Question: By what date must an appeal be filed according to the document?
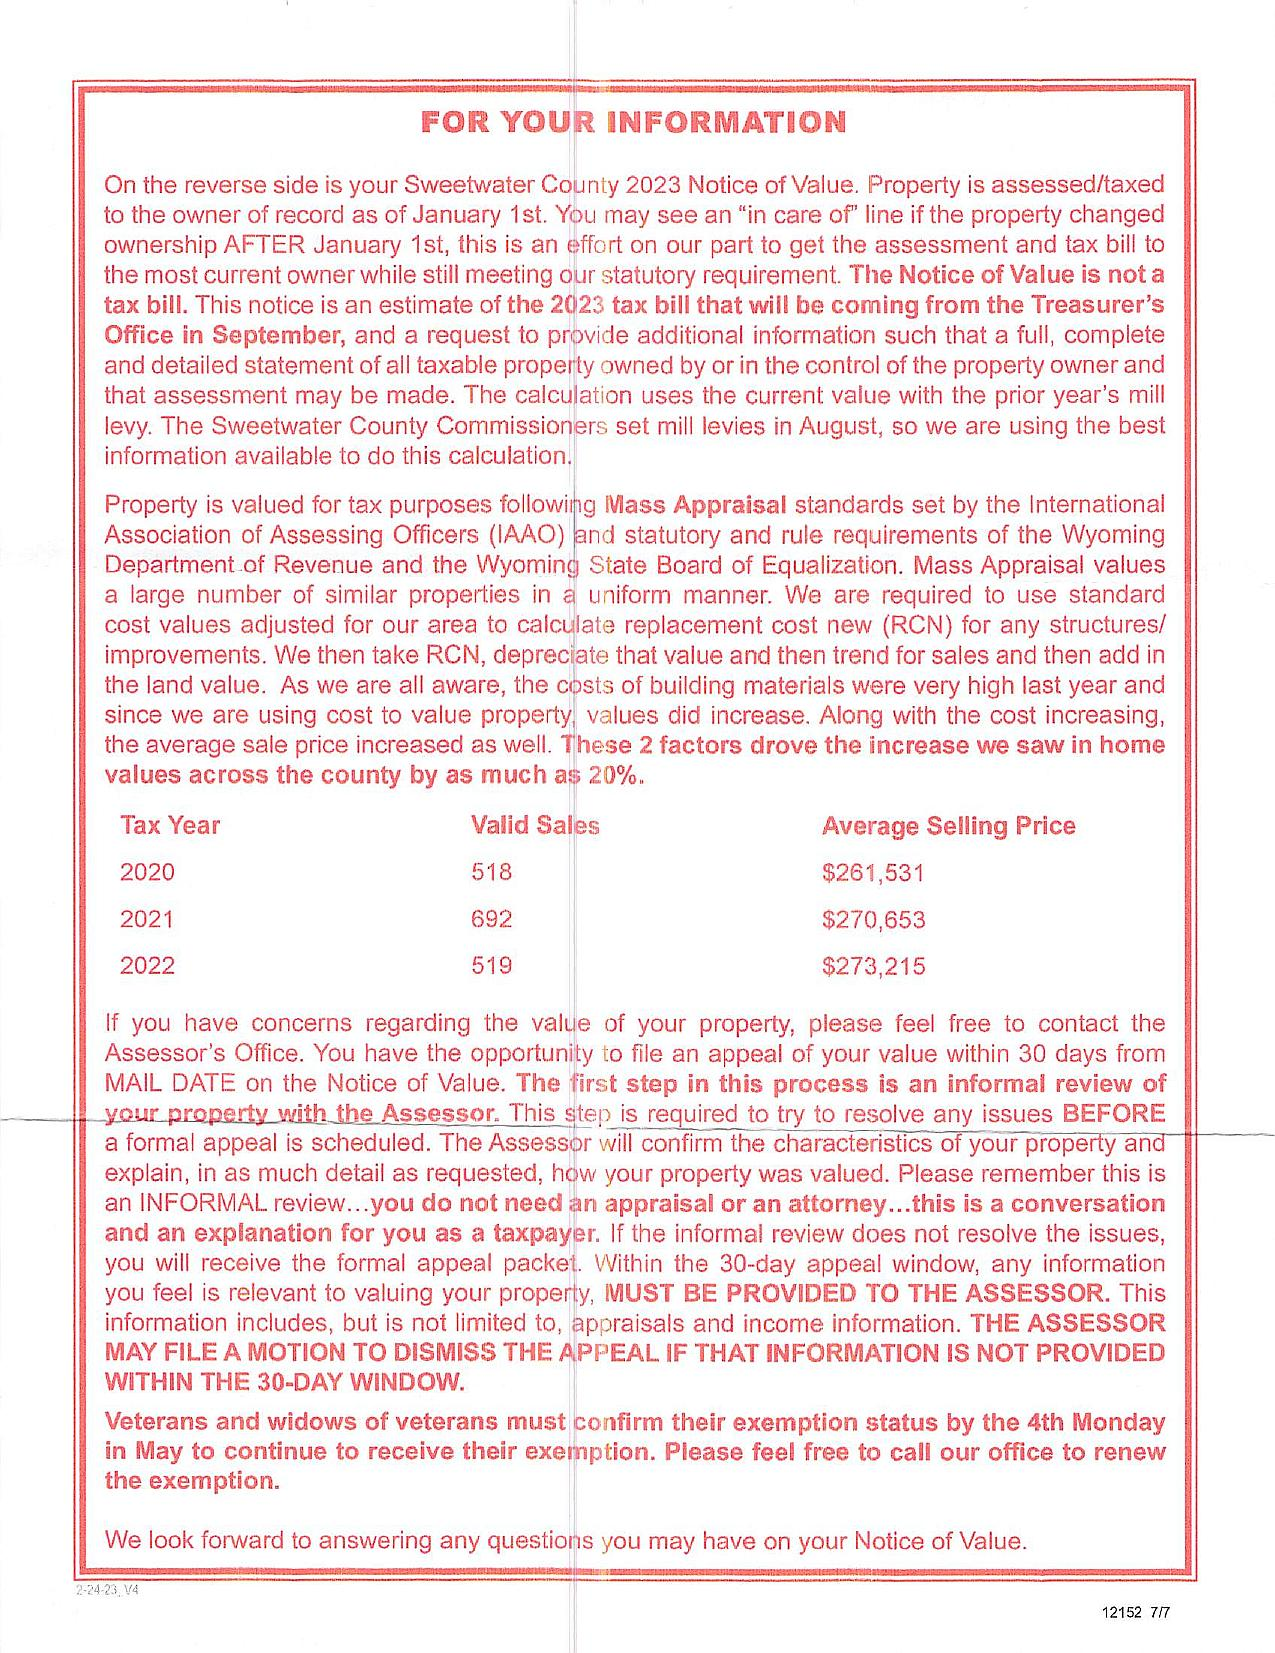
Answer: "within 30 days from MAIL DATE on the Notice of Value"